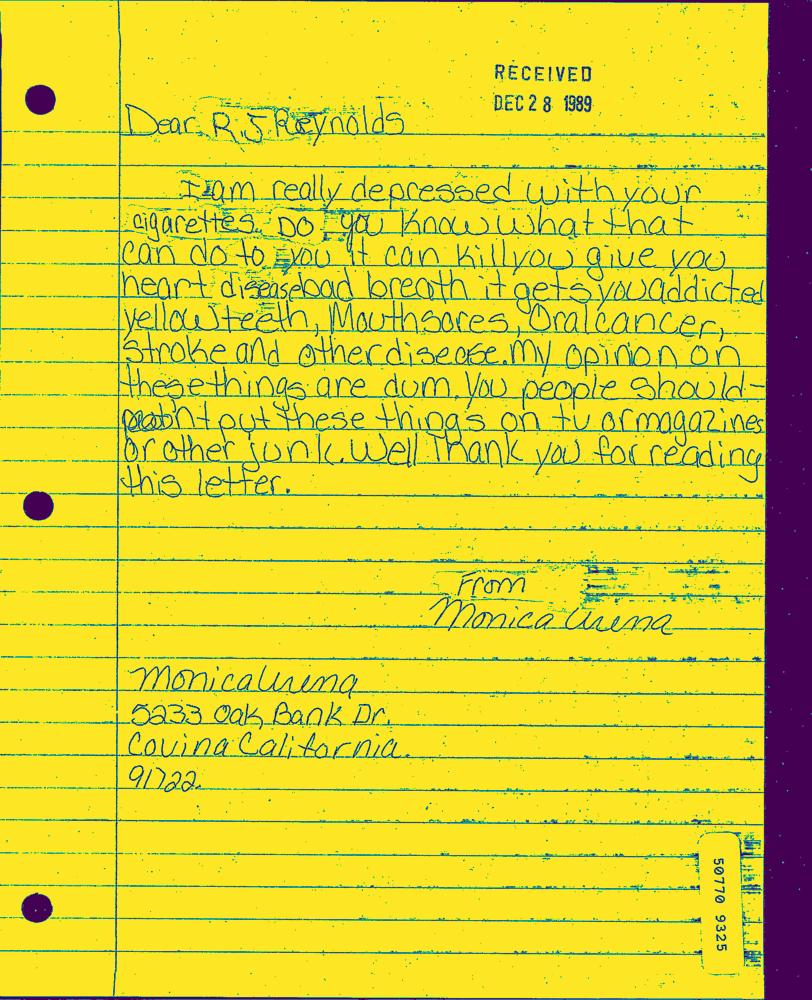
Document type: Hand-Written